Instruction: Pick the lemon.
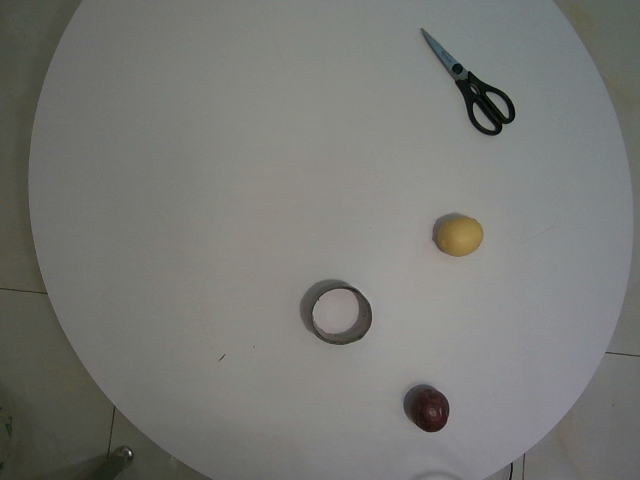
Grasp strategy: vertical